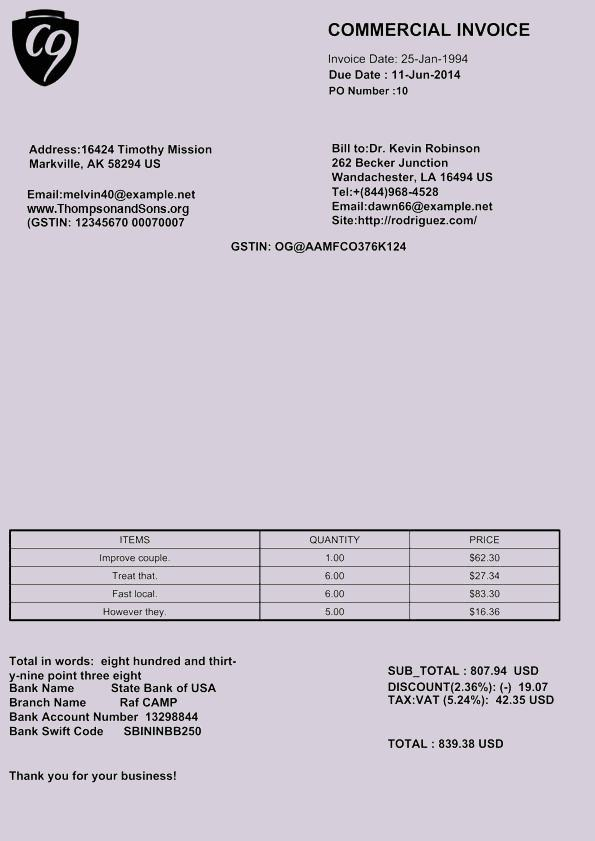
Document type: Invoice